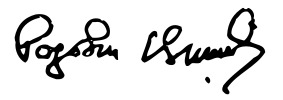
Signature of: radovan karadžić